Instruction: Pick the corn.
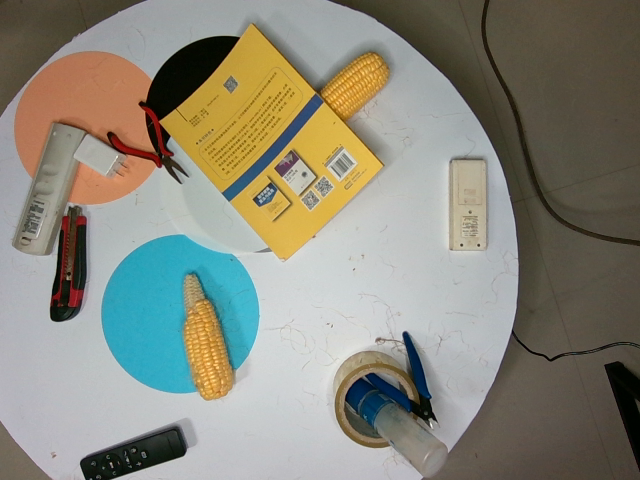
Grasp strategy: vertical